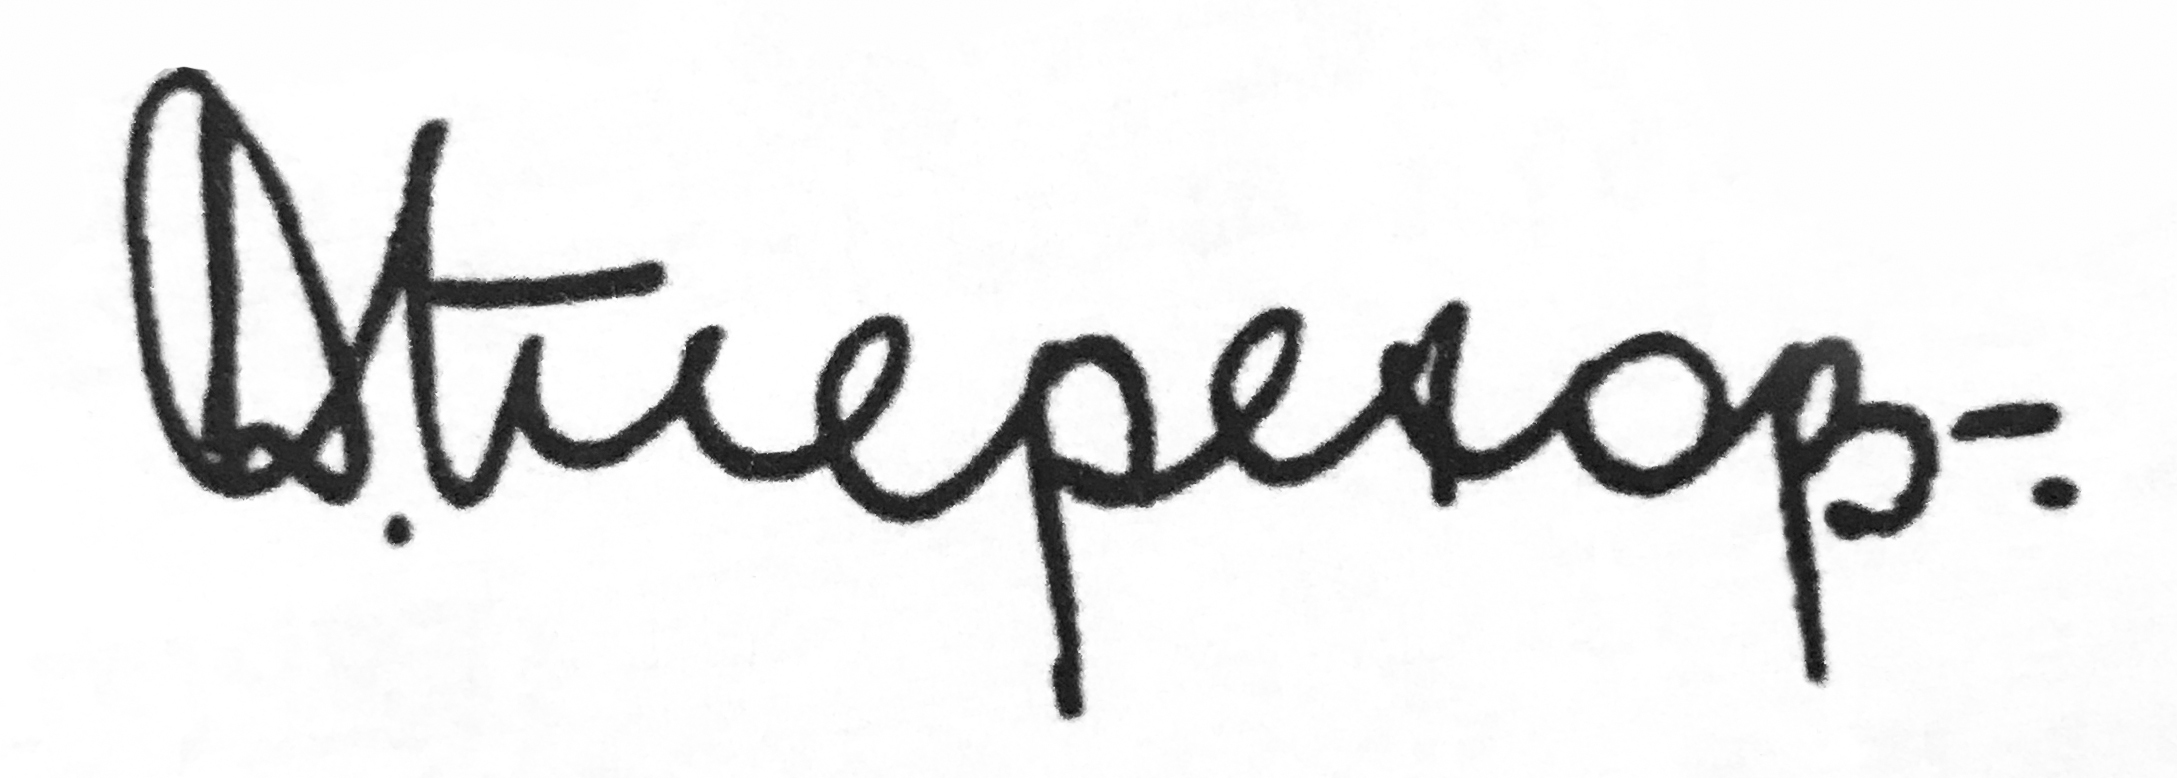
Signature of: dmitry pavlovich terekhov